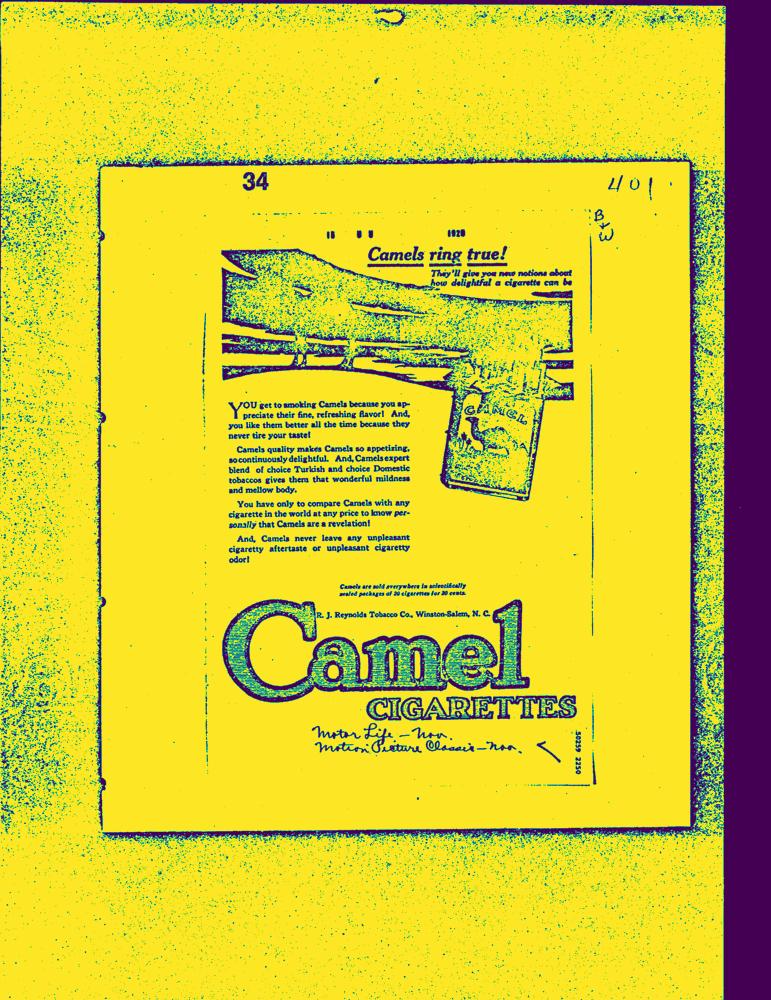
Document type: AD